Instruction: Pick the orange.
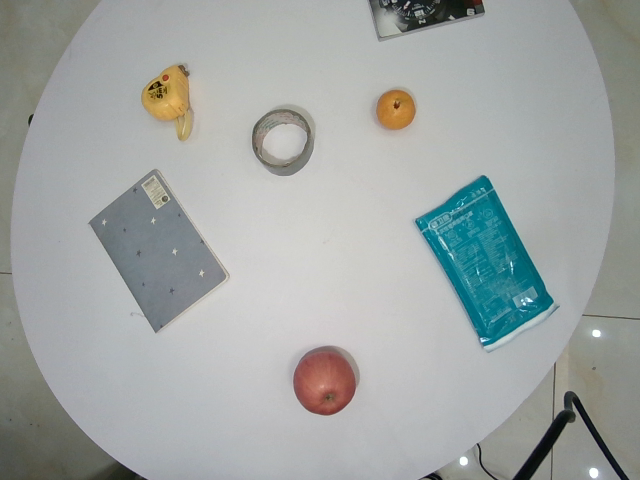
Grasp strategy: vertical